Question: What are the imaging findings?
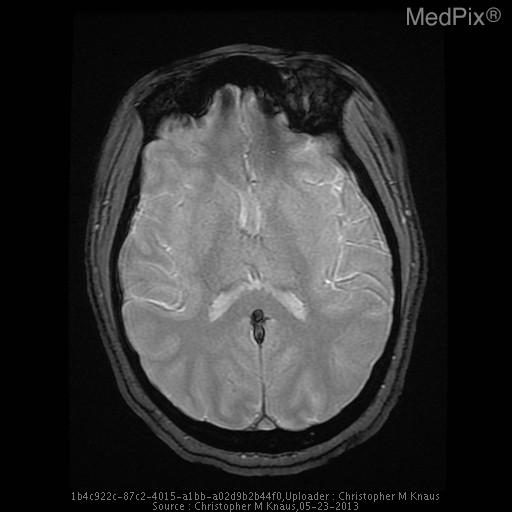
Answer: The imaging shows The vein of Galen, straight sinus, and dominant left transverse venous dural sinus are particularly hyperattenuating, and apparently prominent in caliber.

The superior sagittal sinus is notably less hyperattenuating and is normal in appearance.  The right transverse dural venous sinus is hypoplastic.

Gray/white matter discrimination is preserved.  There is no evidence for infarction or intracranial hemorrhage.  There are no brain masses or mass effect.  There is no hydrocephalus.

The skull is intact.  The partially imaged aerated portions of the skull base are free of significant effusions..

Impression: The vein of Galen, straight sinus, and dominant left transverse venous dural sinus are all particularly hyperattenuating and apparently prominent in caliber, all very concerning for thrombosis. The GRE sequence reverifies GRE blooming consistent with thrombosis within the vein of Galen, straight sinus, left dominant transverse venous sinus and sigmoid sinus and demonstrates no GRE blooming within the brain parenchyma suggestive of brain parenchymal hemorrhage..